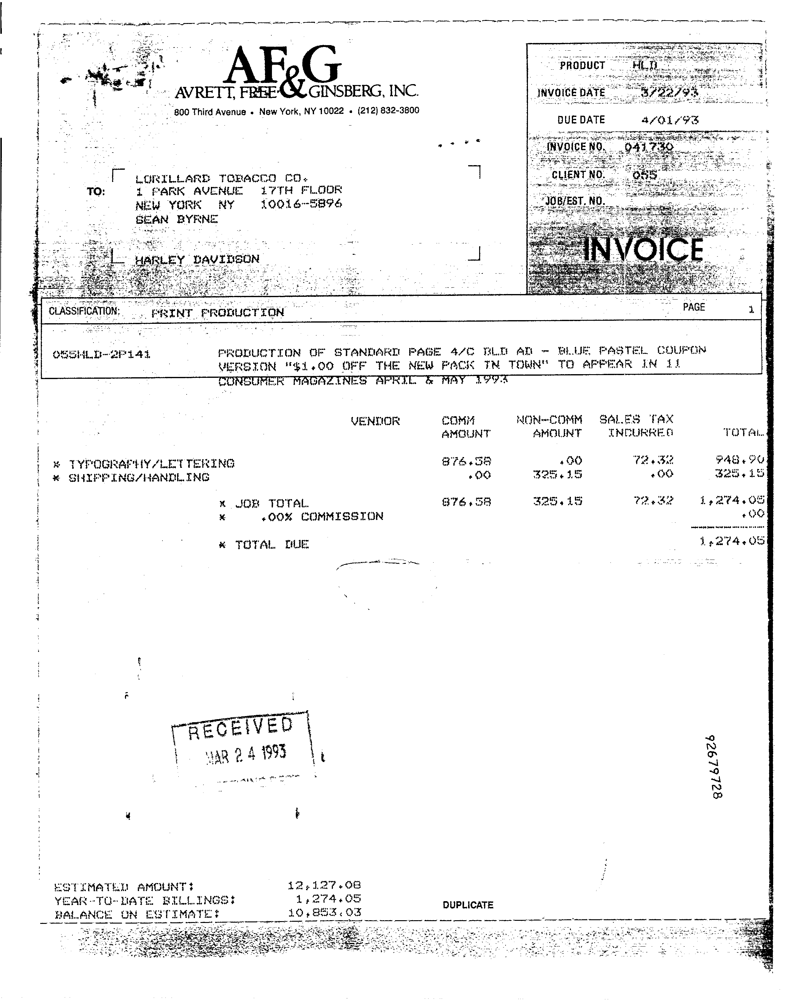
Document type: Invoice